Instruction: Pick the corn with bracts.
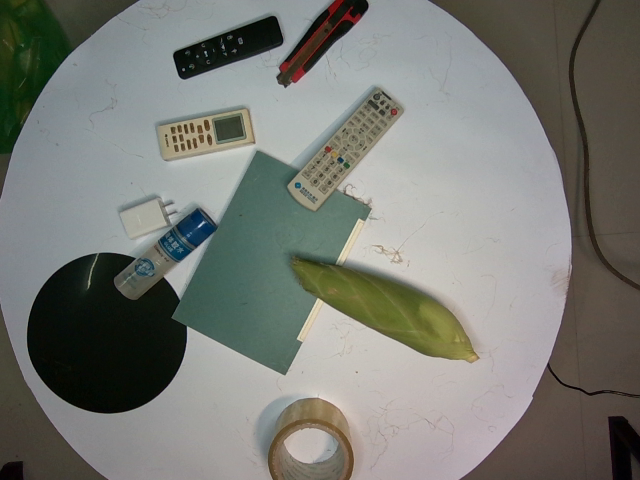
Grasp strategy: vertical